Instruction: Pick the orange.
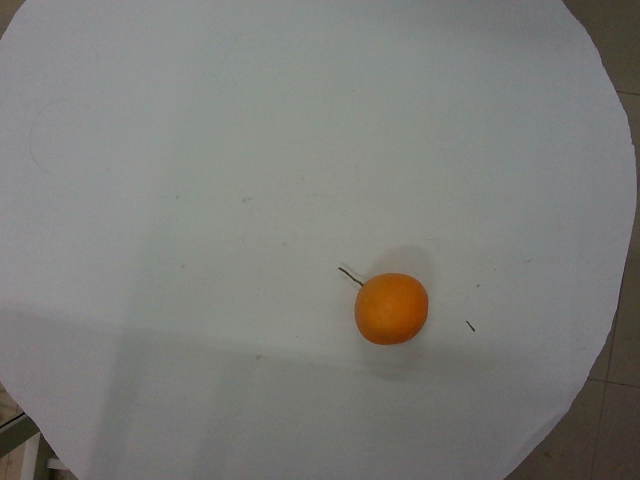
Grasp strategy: vertical